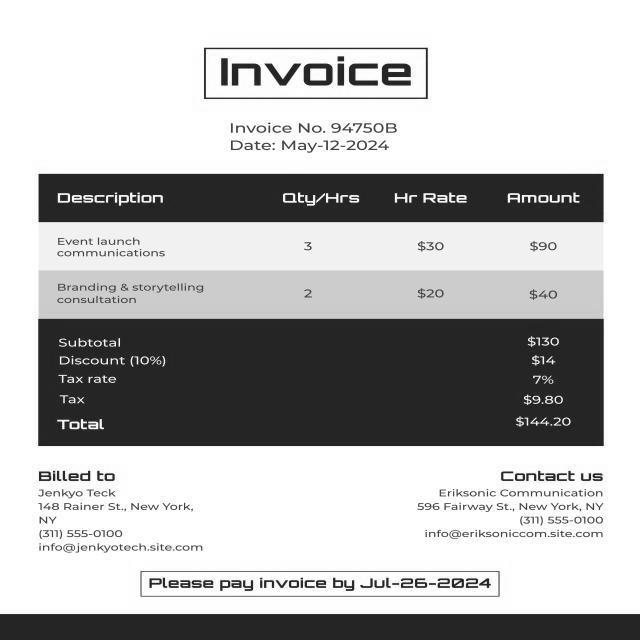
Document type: Invoice